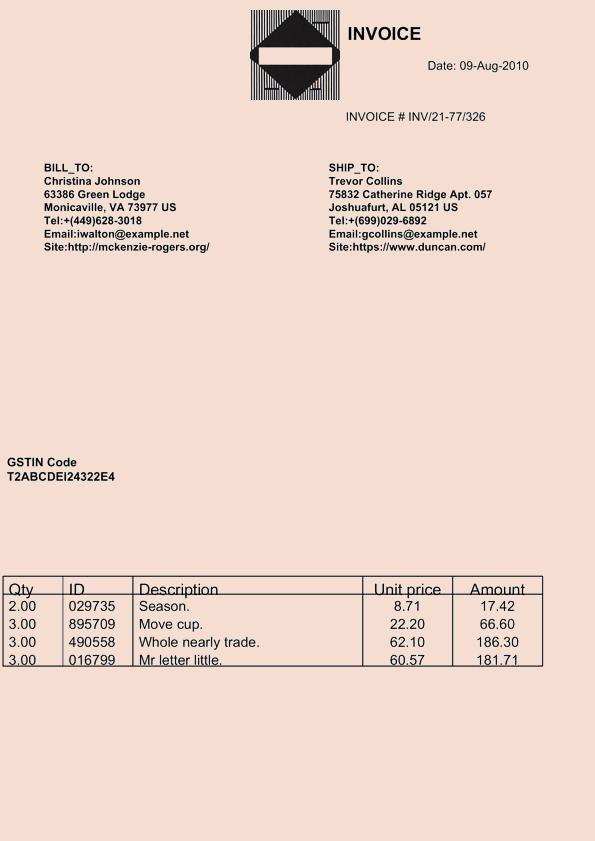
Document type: Invoice